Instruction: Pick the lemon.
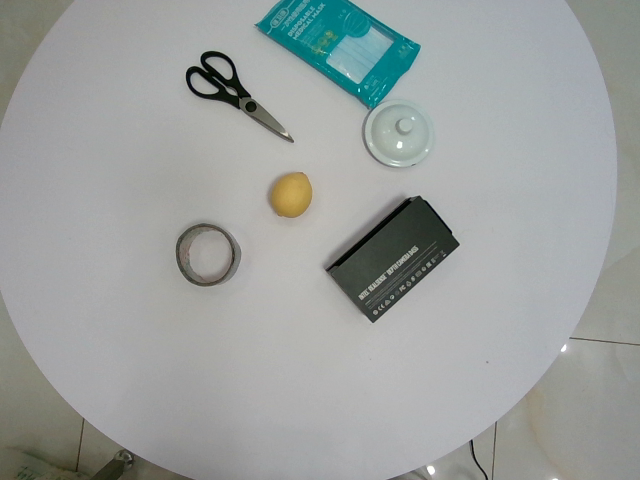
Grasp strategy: vertical